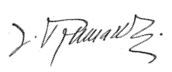
Signature of: josé rumazo gonzález